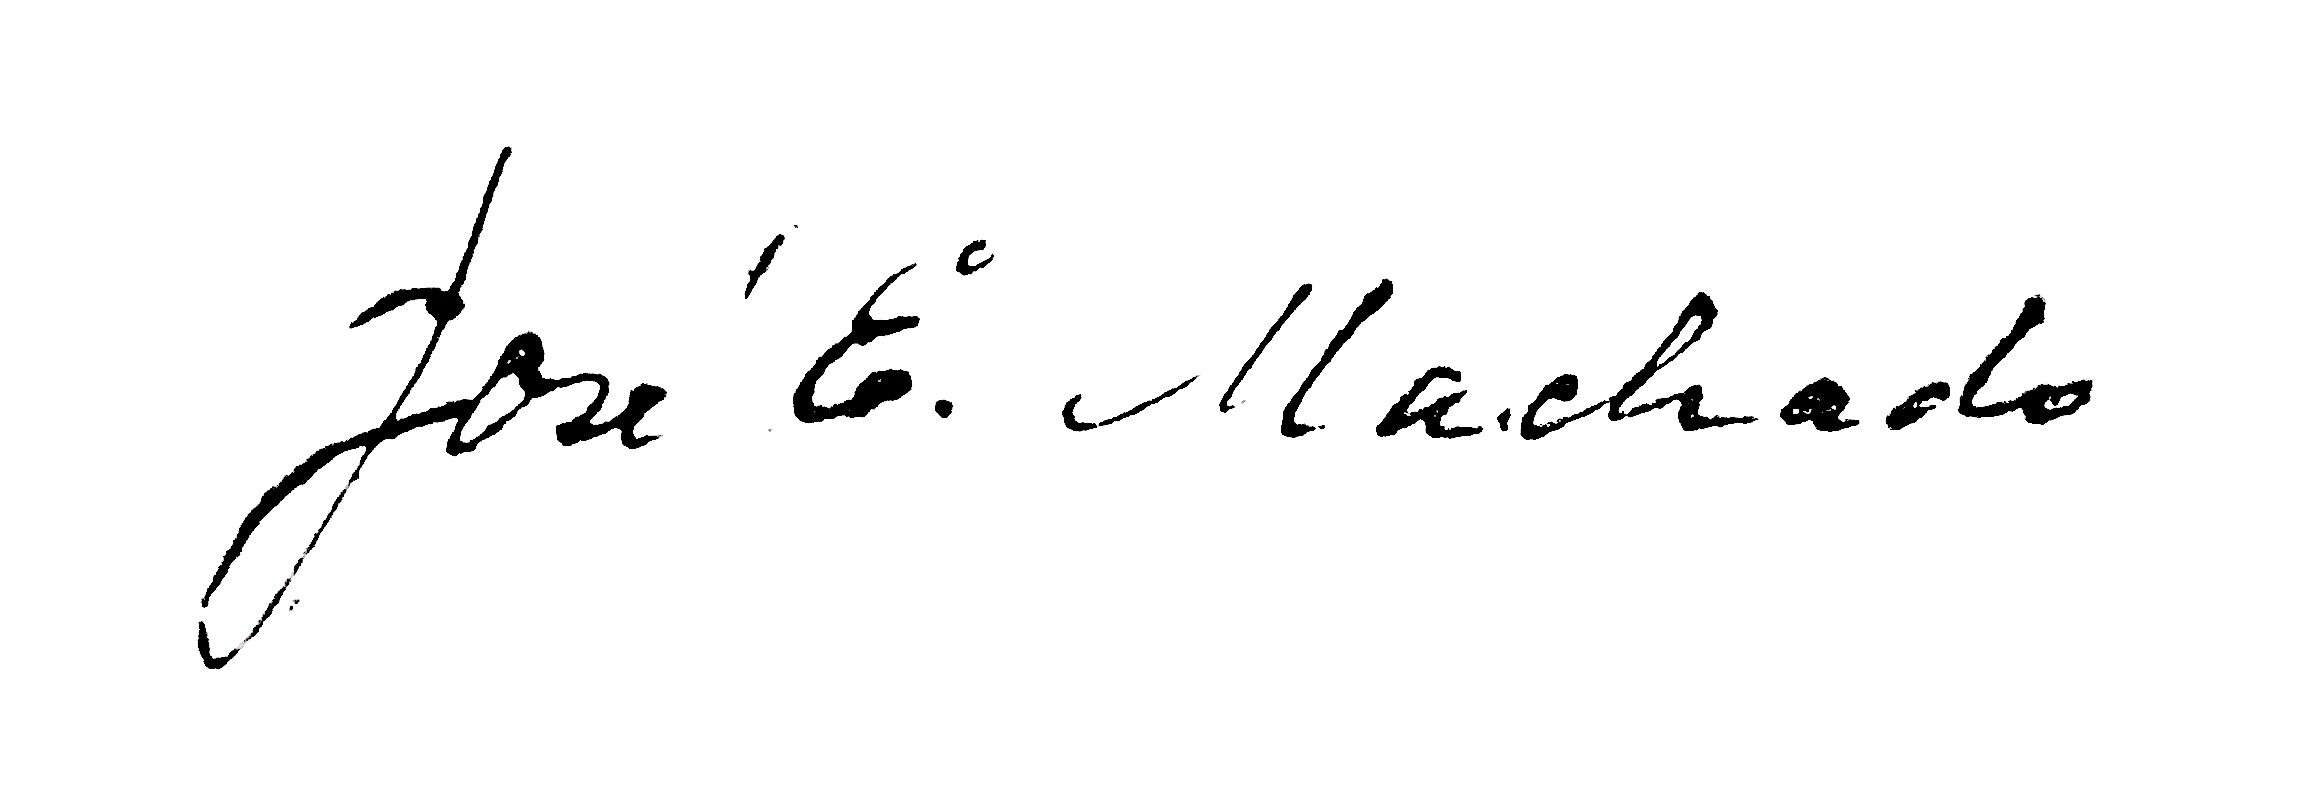
Signature of: josé eustaquio machado